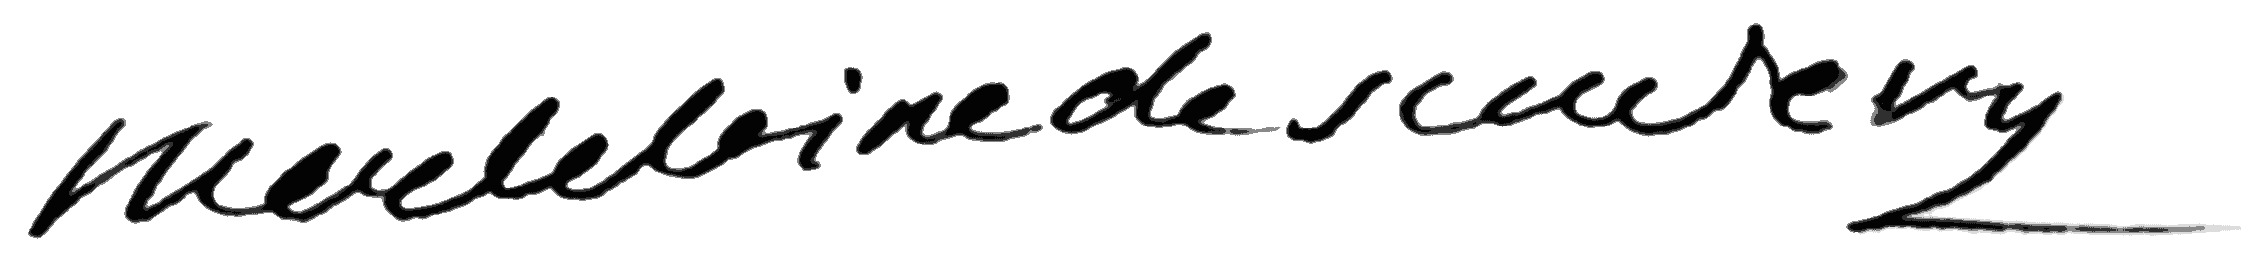
Signature of: madeleine de scudéry